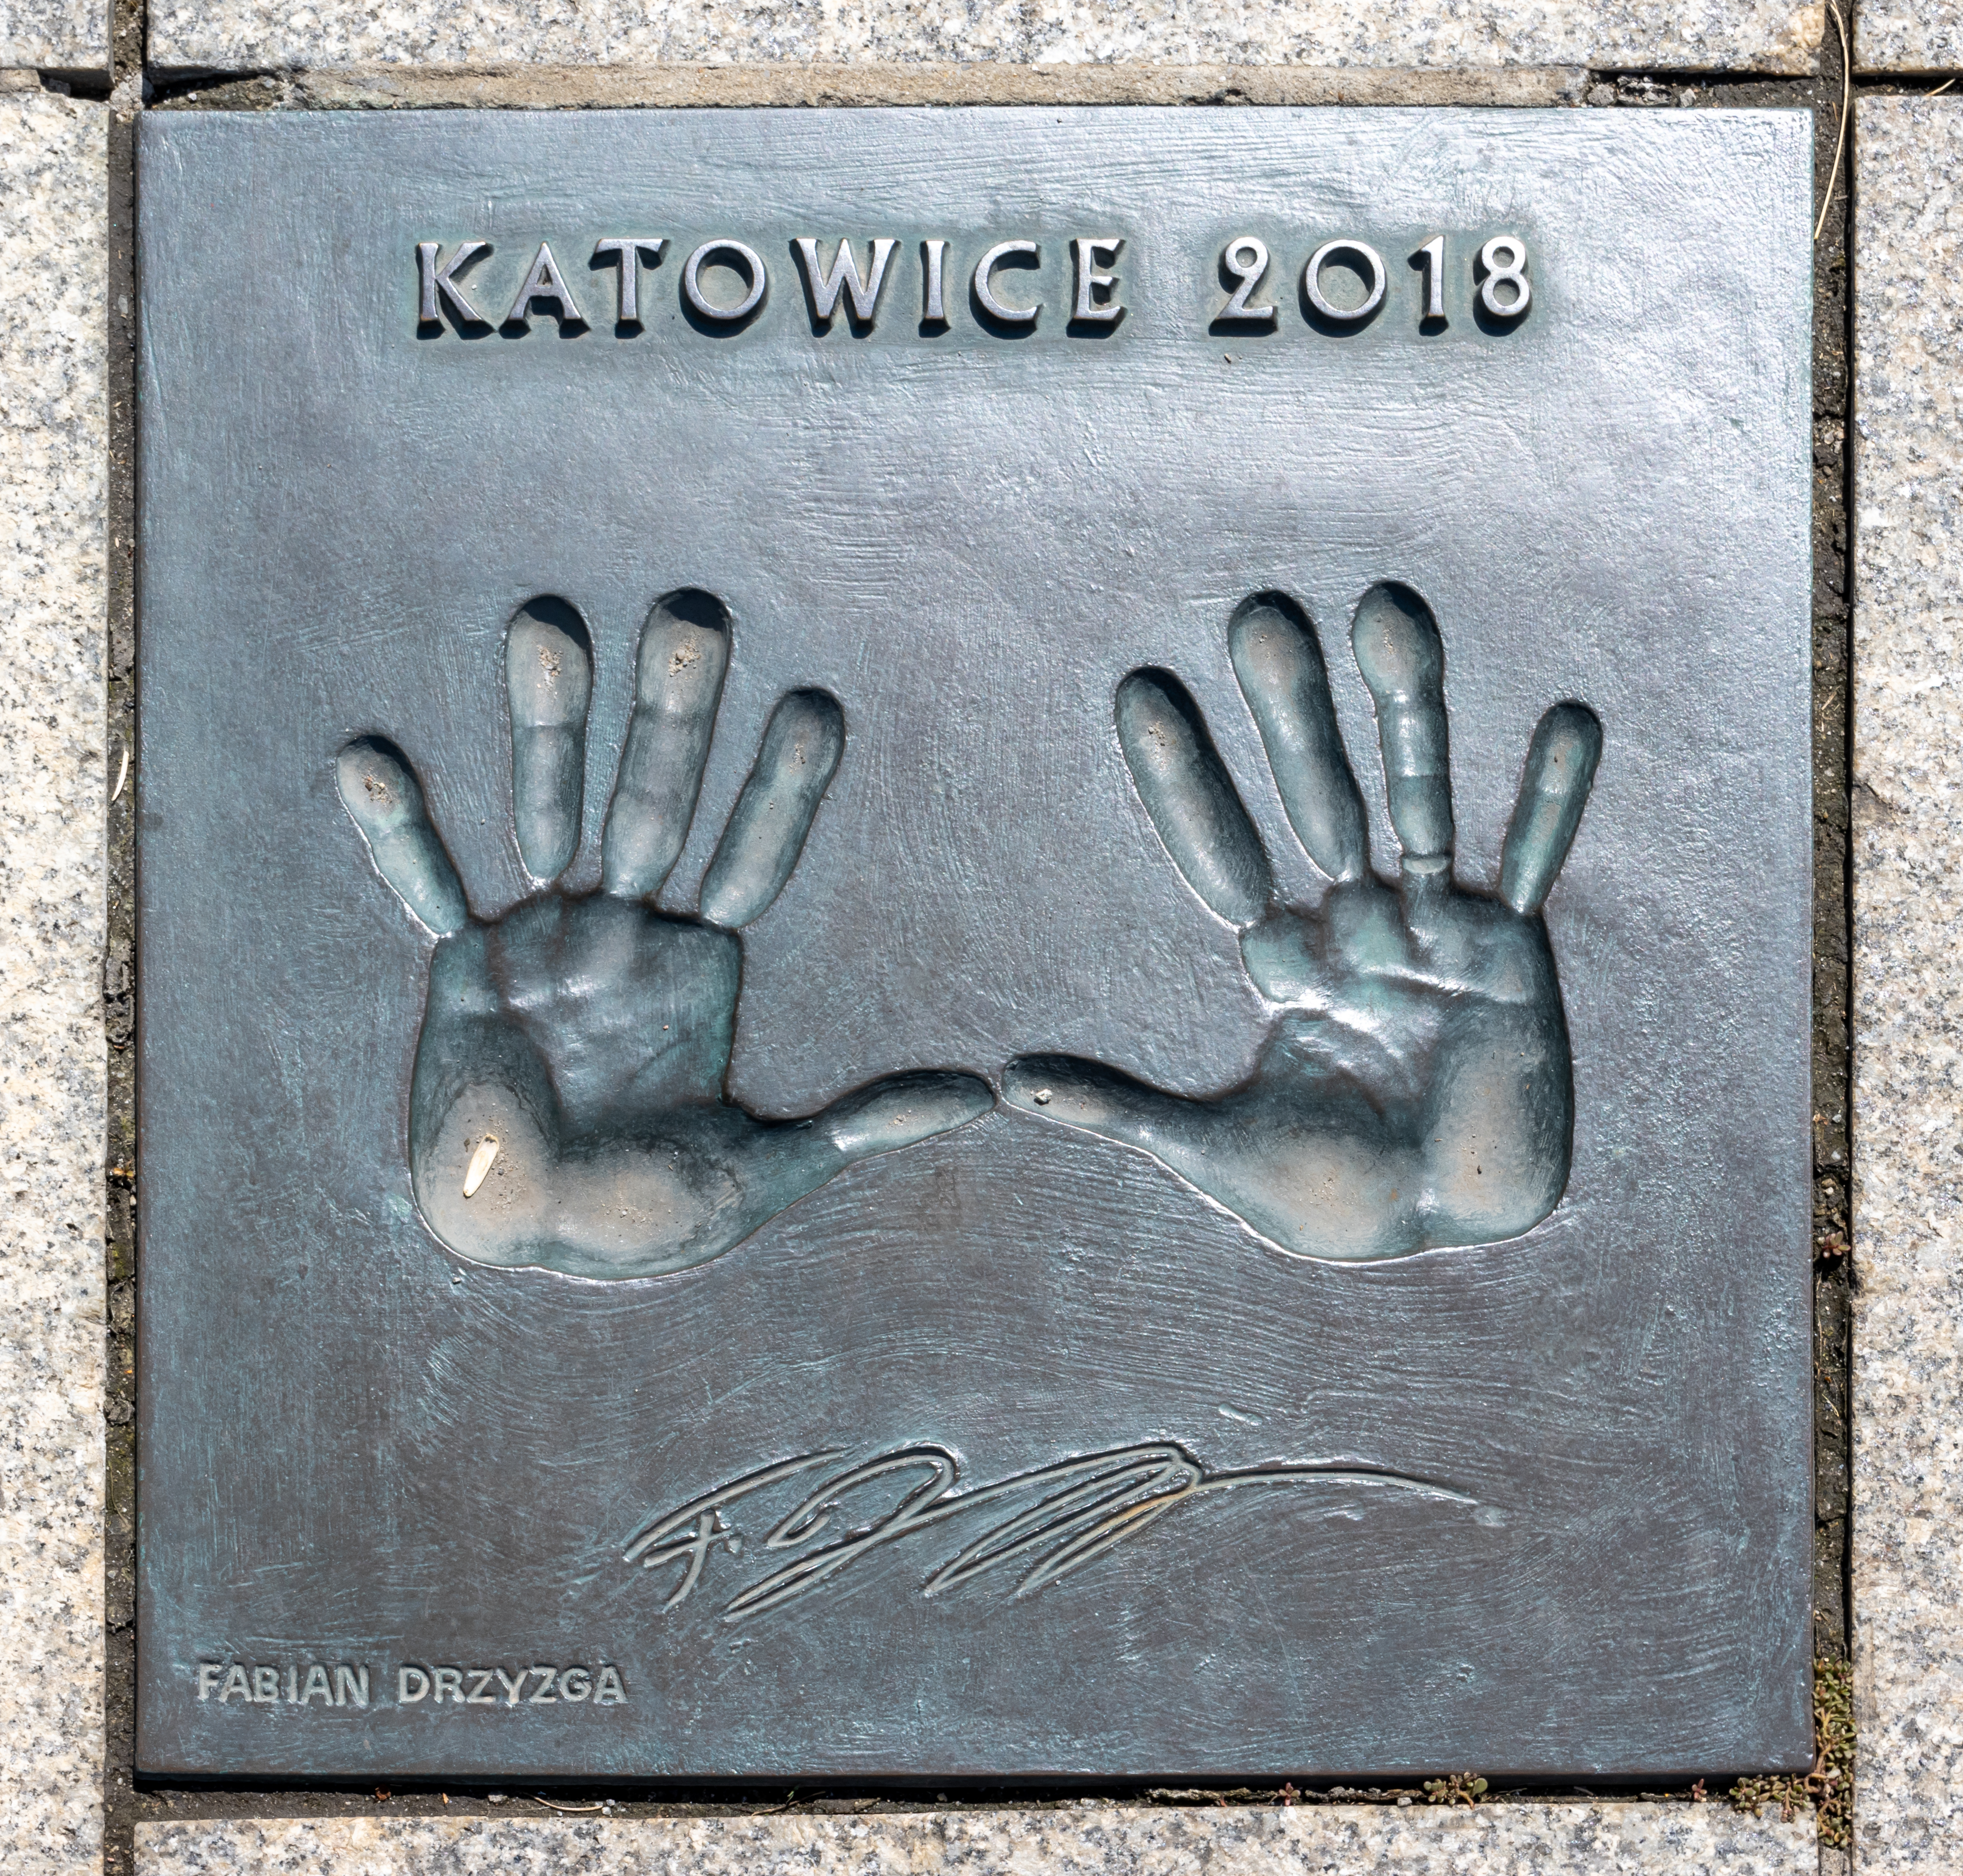
Signature of: fabian drzyzga